Question: What was observed in the imaging?
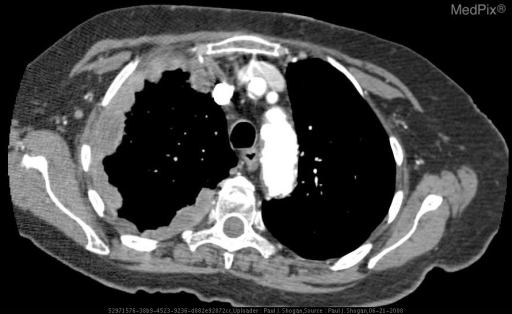
Answer: The imaging shows Dual-energy PA and subtraction soft-tissue-selective radiographs demonstrates nodular, irregular pleural thickening involving the right upper and mid peripheral lung fields.  Blunting of the right costophrenic angle is noted.

Dual-energy PA subtraction bone-selective radiograph exhibits no areas of abnormal calcification within the region of pleural thickening.

Lateral chest radiograph demonstrates nodular pleural thickening involving the right upper lung margin, and a small pleural effusion is noted.

When compared to the chest radiograph from 3.5 months prior, this area of nodular, irregular pleural thickening, and right pleural effusion is relatively new.

Contrast enhanced axial CT images through various levels of the chest demonstrate a unilateral right sided pleural effusion, with mildly enhancing circumferential, nodular, irregular thickened pleura, encasing the right hemithorax with a rindlike appearance.  Additionally, there is focal nodularity of the mediastinal pleura.  There is no significant adenopathy, nor evidence of a chest wall abnormality Contrast enhanced axial CT images through various levels of the chest demonstrate a unilateral right sided pleural effusion, with mildly enhancing circumferential, nodular, irregular thickened pleura, encasing the right hemithorax with a rindlike appearance.  Additionally, there is focal nodularity of the mediastinal pleura.  There is no significant adenopathy, nor evidence of a chest wall abnormality..